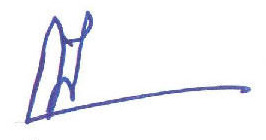
Signature of: hun sen